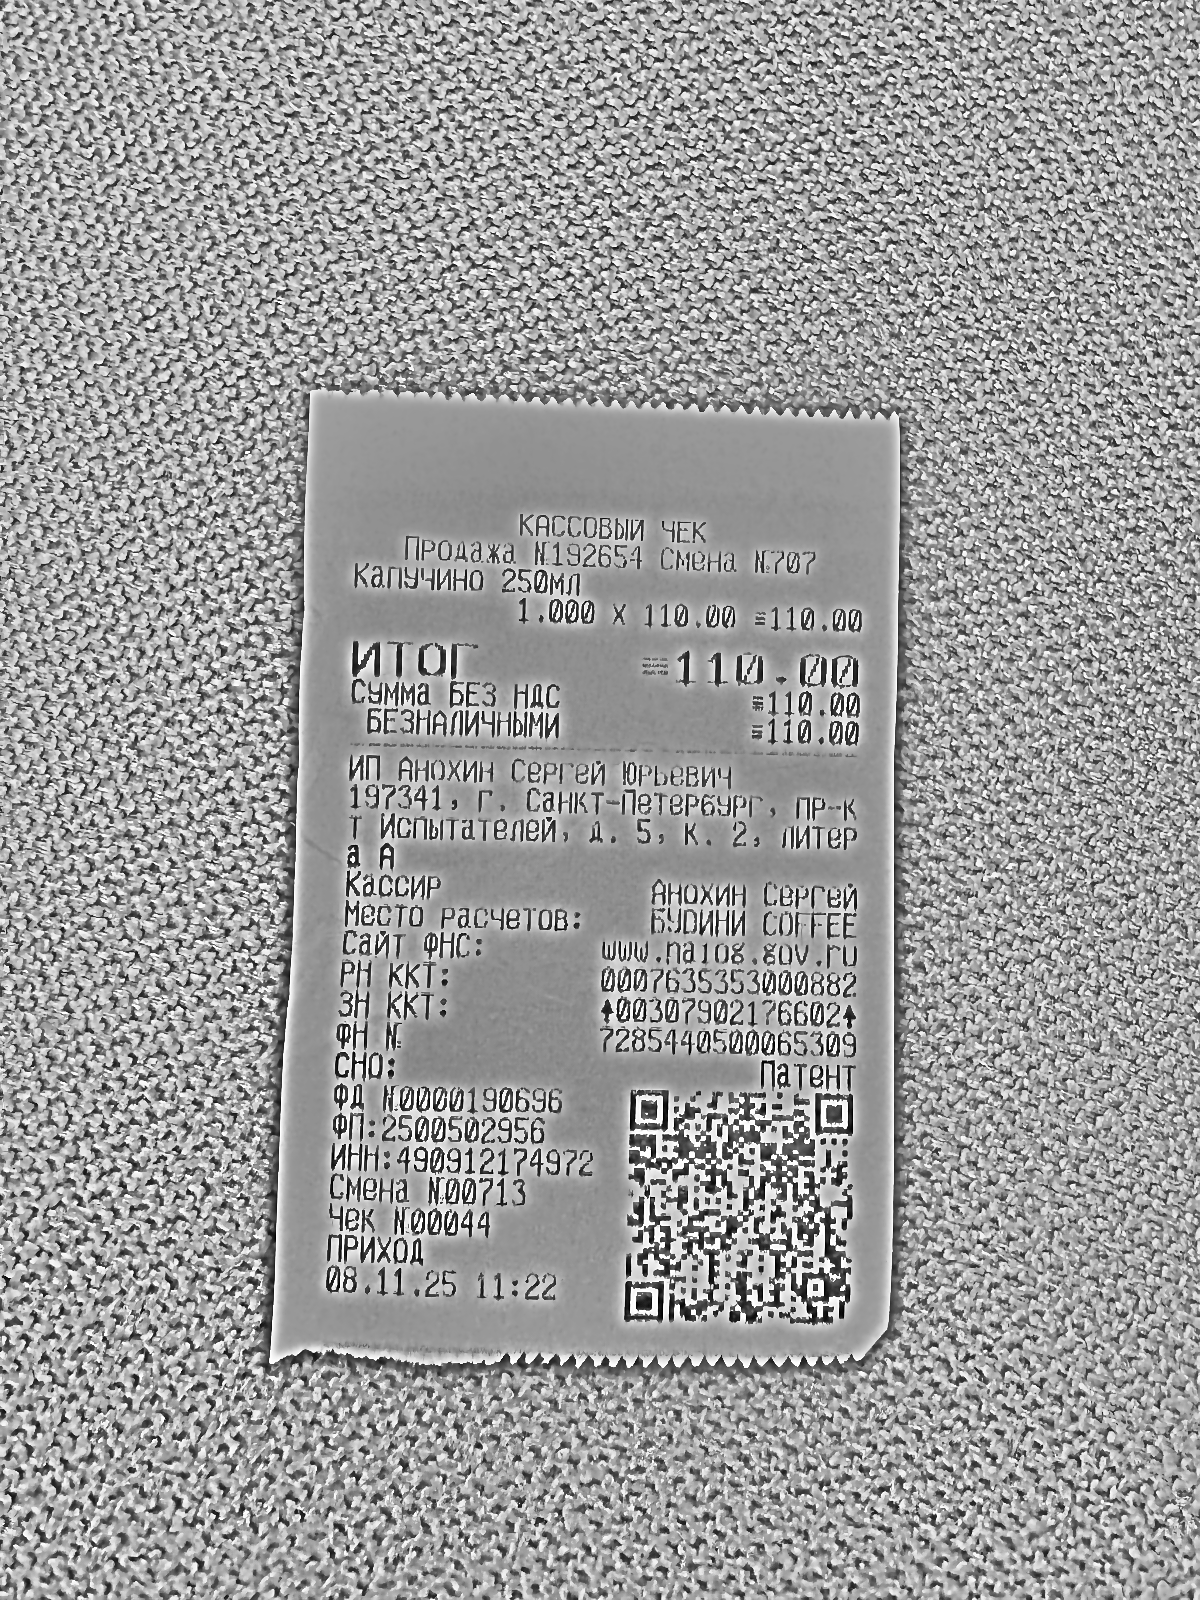
Продавец: ИП Анохин Сергей Юрьевич
ИНН: 490912174972
Дата: 08.11.25
Товары: Капучино 250мл
Количество: 1
Цена: 110.00
Сумма: 110.00
Итого: 110.00